Question: What might the diagnosis be?
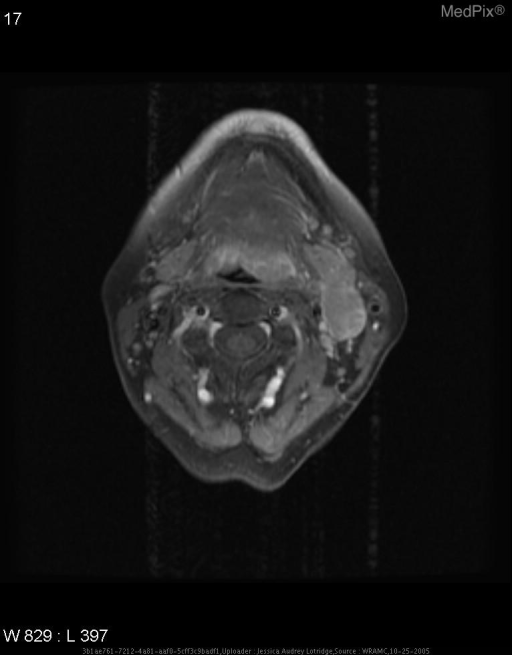
Answer: The possible diagnosis includes » Neoplasm - primary vs metastatic
» Infection
» Connective Tissue Disorder
» Vasculitis
» Other autoimmune disease
» Other inflammatory process.